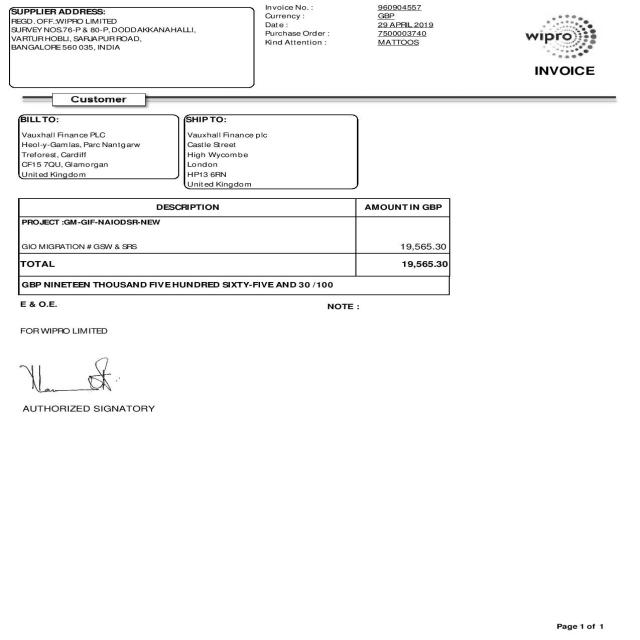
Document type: Invoice